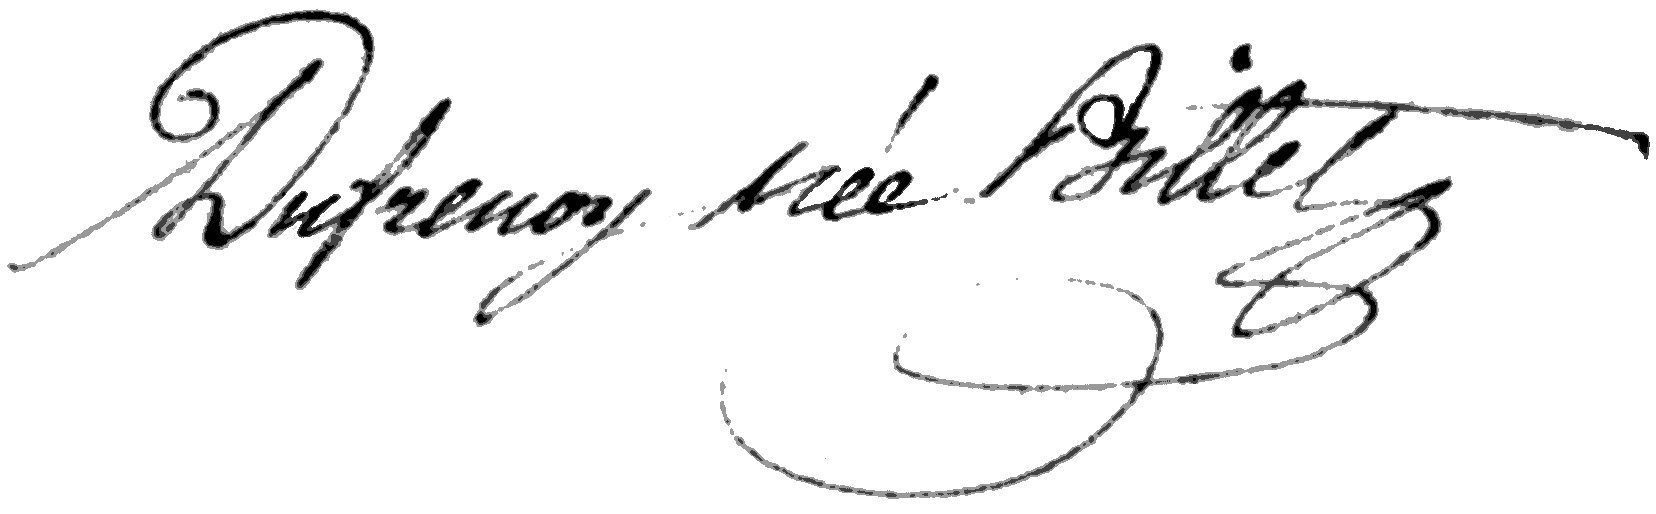
Signature of: adélaïde dufrénoy